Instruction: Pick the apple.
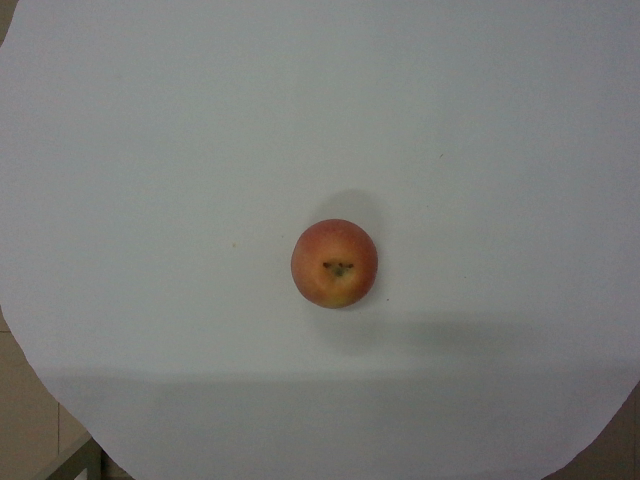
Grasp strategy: vertical